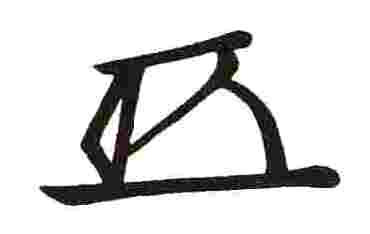
Signature of: tokugawa ieharu